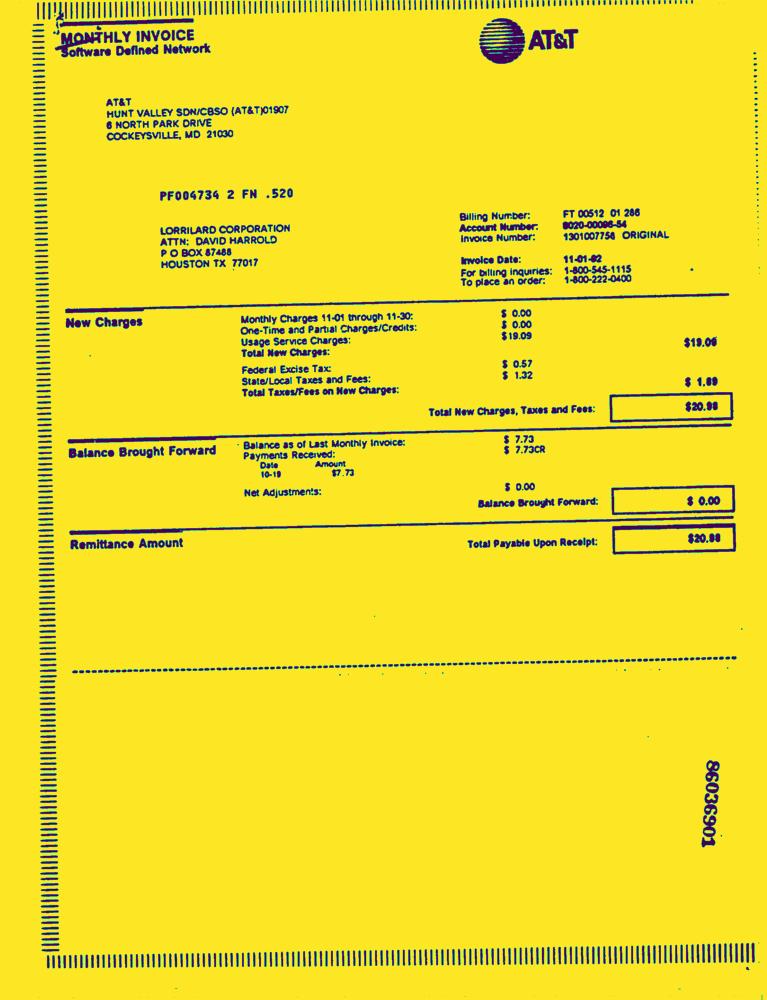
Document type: Invoice-Doc